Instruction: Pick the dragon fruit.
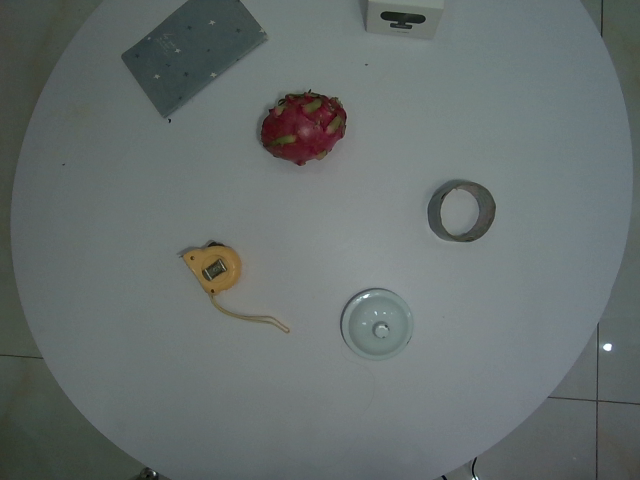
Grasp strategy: vertical